Question: Describe the condition in detail:
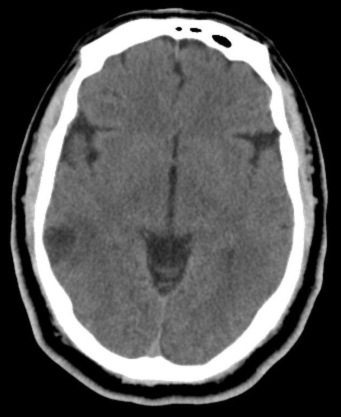
Answer: The disease is discussed as: Taeniasis  (adult  intestinal  tapeworm)  is  from  eating  undercooked  or  raw  "measly"  pork.    Definitive  host  (for the adult tapeworm)  is  man.    Normally  the adults  shed  eggs  (proglottids) into human feces that  are then eaten  by  the  intermediate  host  (pig/cow).    There, the ingested larvae  (cystercerci)  are  liberated  and  released  into  the  gut of the secondary host  where they invade  mucosa,  spread  via  blood  and  lymphatics  to  the  muscles  of  the  secondary/intermediate  host (pig/cow).

Cystercosis  is  an  infection  in  man  by  the  larval  stage  of  the  pork  tapeworm  Taenia  solium.    The  oncospheres  (larvae)  spread  hematogeneously  and  then  encyst  in  the  muscle  and  brain.    (Moving  larva  can  be  seen  in  eye  -  yechh!)    In  3-4  mon  the  larva  has  developed  fully,  by  an  invagination  of  the  bladder  (cyst)  wall  into  itself.    The  larva  is  at  the  end  of  this  invagination.    The  live  larva  is  inocuous  -  dead  and  dying  larva  are  irritating,  and  cyst  capsule  may  expand  by  5-20mm  w/fluid.    Slowly  (2-3  yrs)  the  cyst  will  calcify, and ultimately die.    Usually  of fairly uniform  size  in  the  brain.    The  "racemose"  multiloculated  cysts  occur  in  CSF cisterns.

Cysticercosis  and  CSF
326/694  pts  had  "inflammatory"  CSF
CSF  eosinophilia  (1-12%  of  leukocytes)  was  present  in  58%  of  326  w/inflammatory  CSF;  complement  fixation  +  in  84%  of  pts  with  "inflammatory"  CSF
===========================
358/694  had  "noniflammatory"  CSF
4.3%  had  eosinophilia  of  CSF
22%  had  positive  comp.  fixation  test